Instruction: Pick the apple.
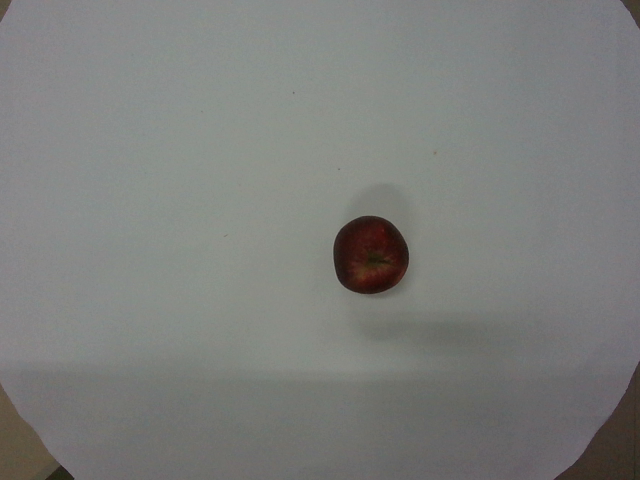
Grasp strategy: vertical